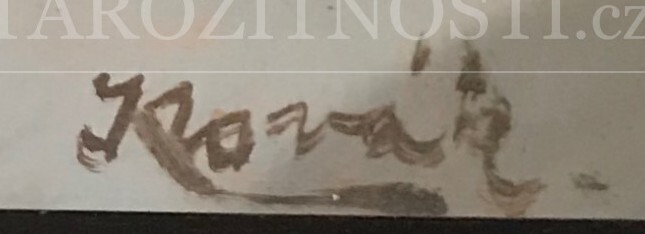
Signature of: stanislav kovář